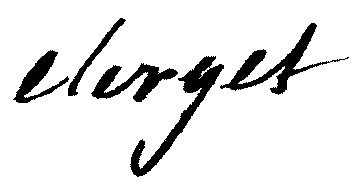
Signature of: pierre françois clerget